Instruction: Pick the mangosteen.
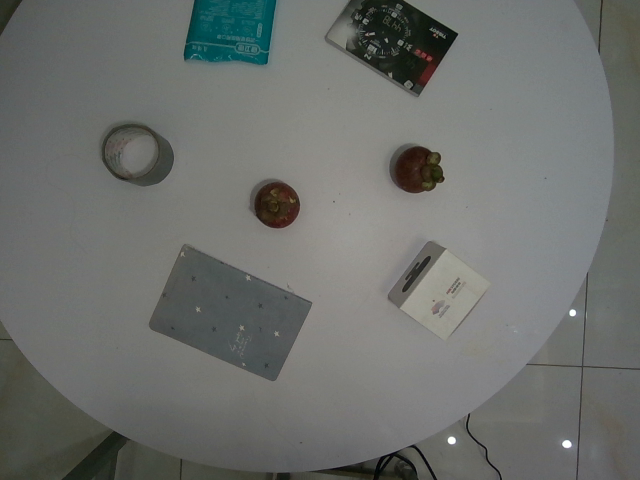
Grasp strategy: vertical